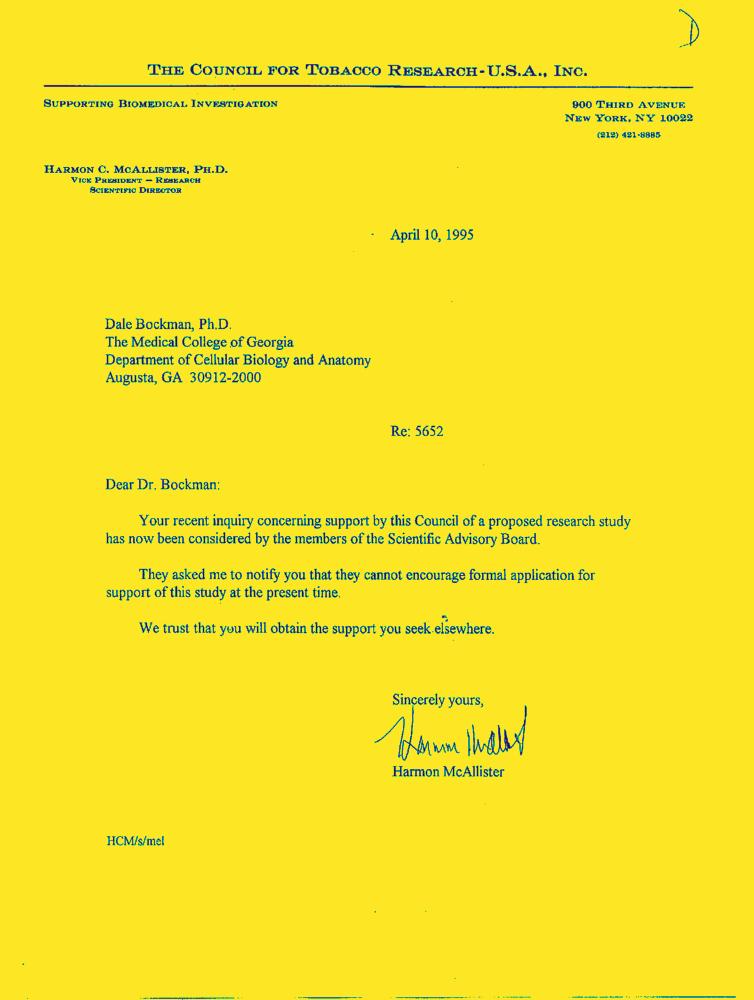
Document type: Letter-Doc